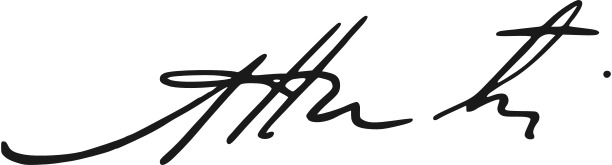
Signature of: abdul haris nasution